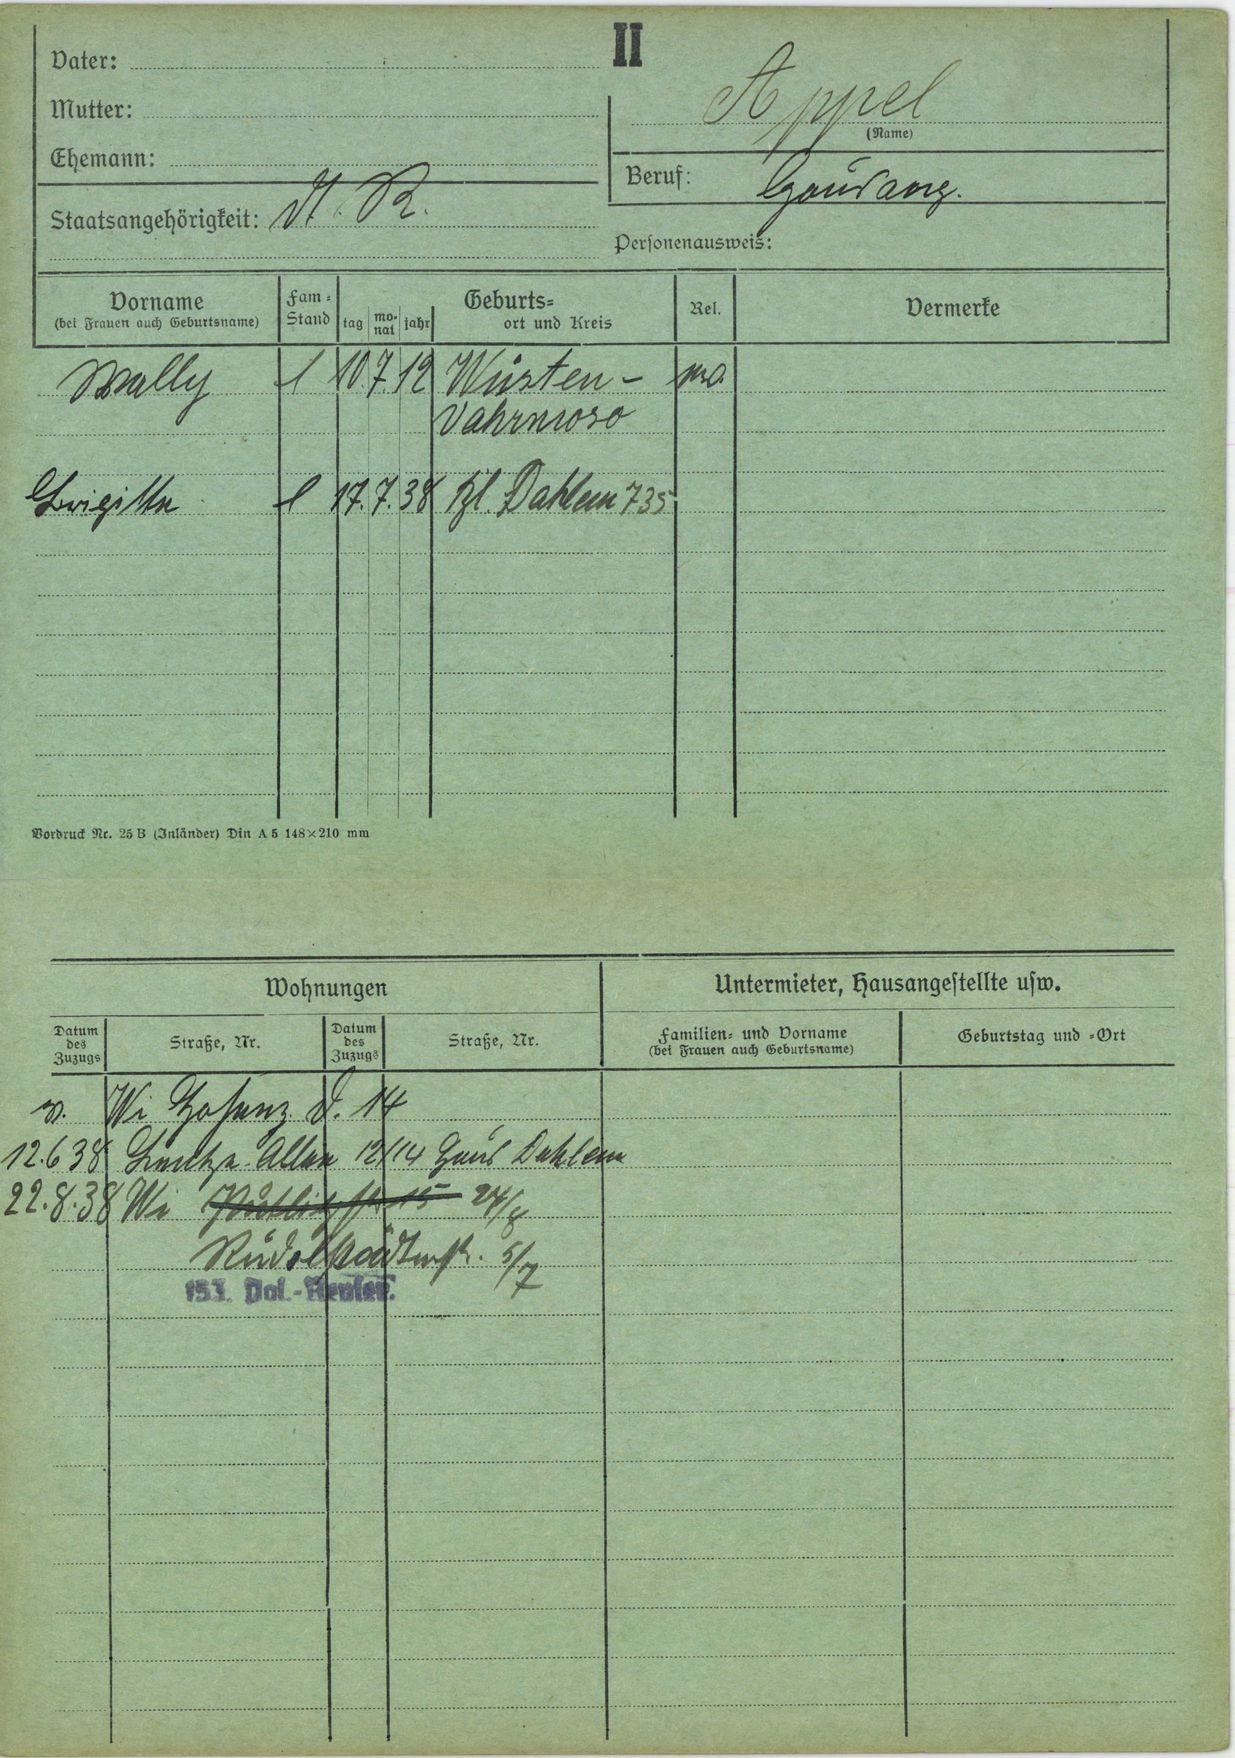
Appel